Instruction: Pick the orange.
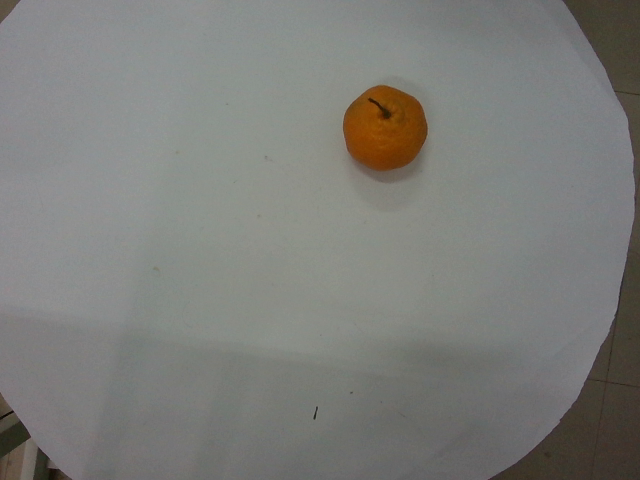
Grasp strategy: vertical